Question: What are the imaging findings?
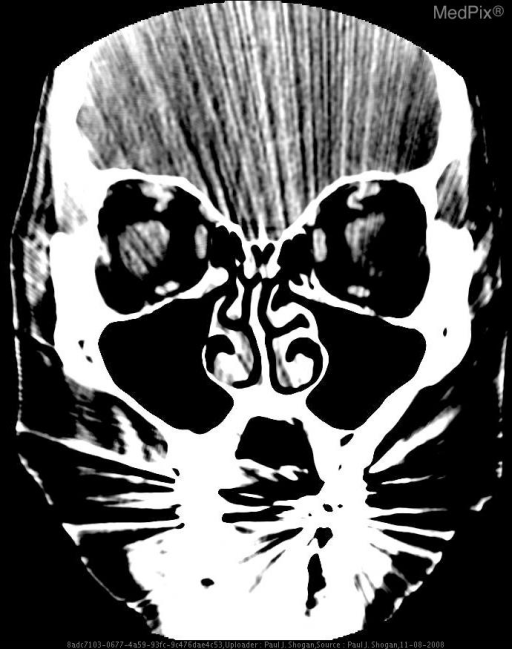
Answer: The imaging shows Contrast enhanced axial and coronal CT images reveal abnormal infiltration and thickening of the right preseptal soft tissues, extending into the right medial canthus. No postseptal extension is noted.  No peripheral enhancing fluid collections are seen.   Additionally, images demonstrate an enhancing lentiform mass along the superoposterior aspect of the right globe. Contrast enhanced axial and coronal CT images reveal abnormal infiltration and thickening of the right preseptal soft tissues, extending into the right medial canthus. No postseptal extension is noted.  No peripheral enhancing fluid collections are seen..